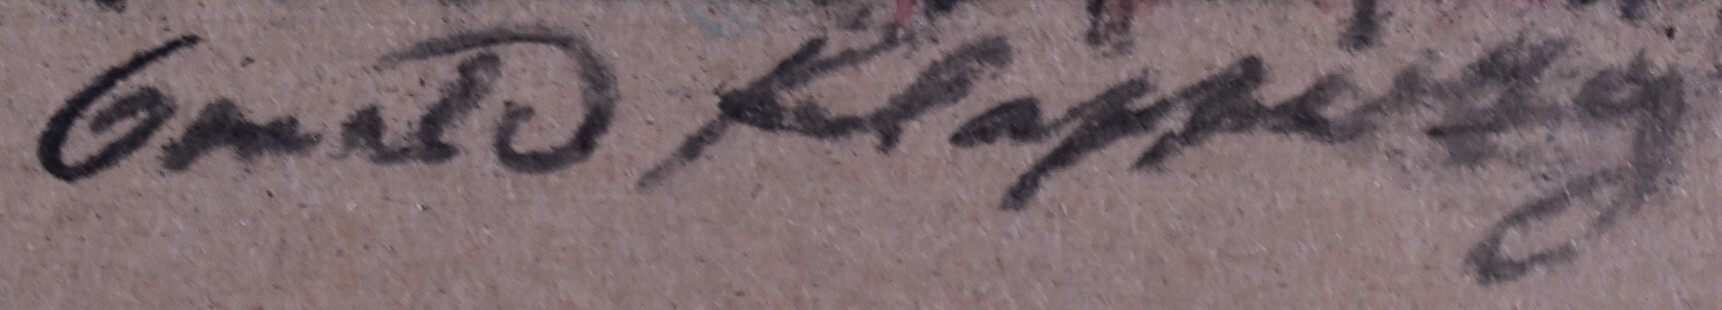
Signature of: osvald klapper